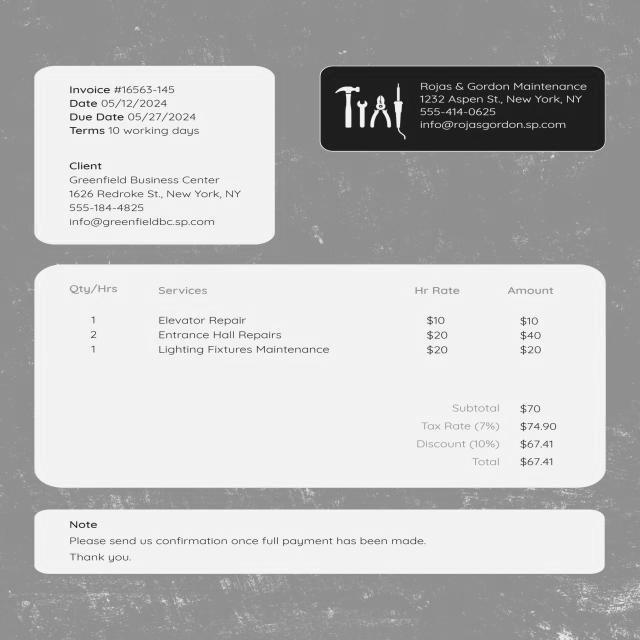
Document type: Invoice